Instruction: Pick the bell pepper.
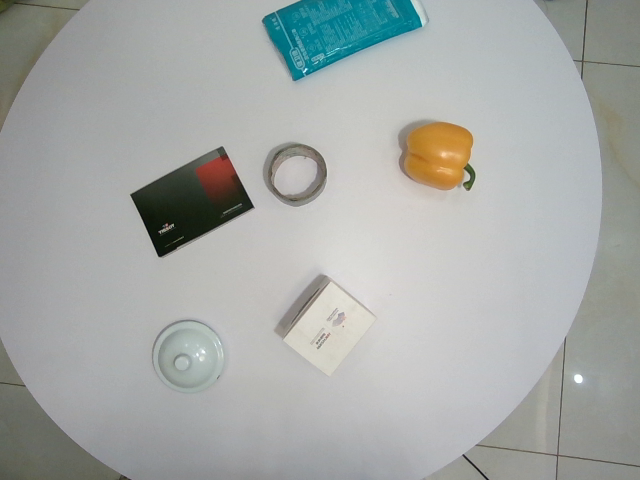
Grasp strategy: vertical